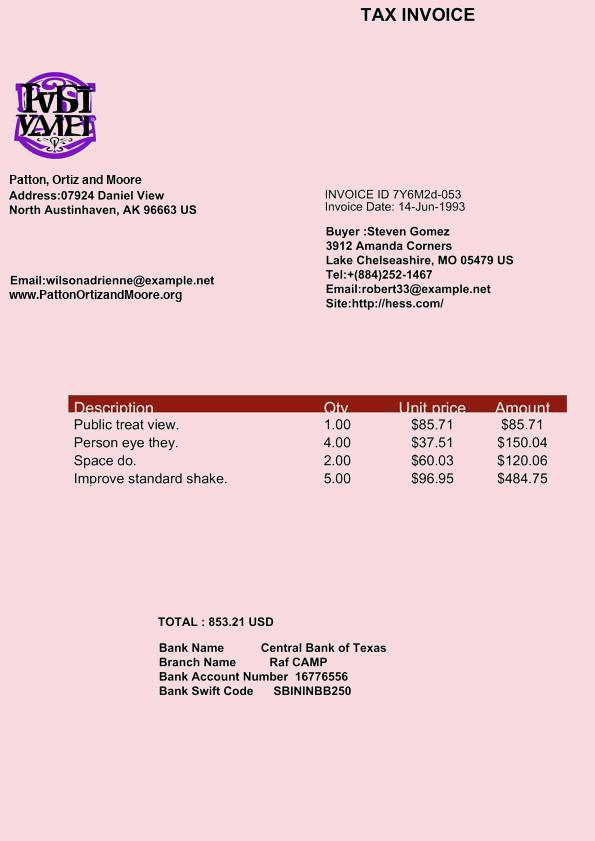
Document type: Invoice